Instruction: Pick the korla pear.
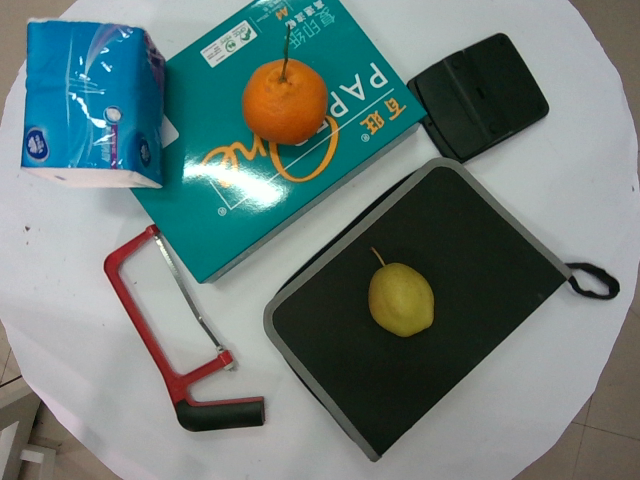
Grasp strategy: vertical